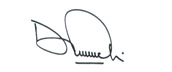
Signature of: davy kiprotich koech